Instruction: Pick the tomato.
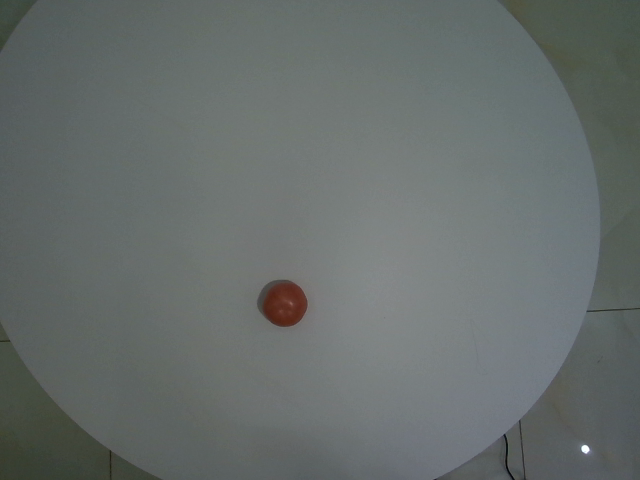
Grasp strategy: vertical